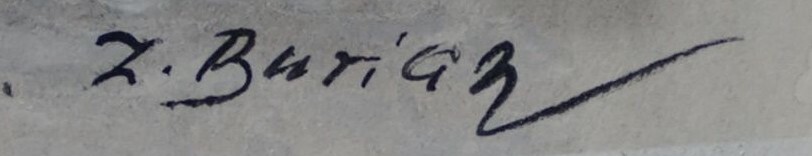
Signature of: zdeněk burian